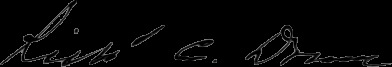
Signature of: richard c drum